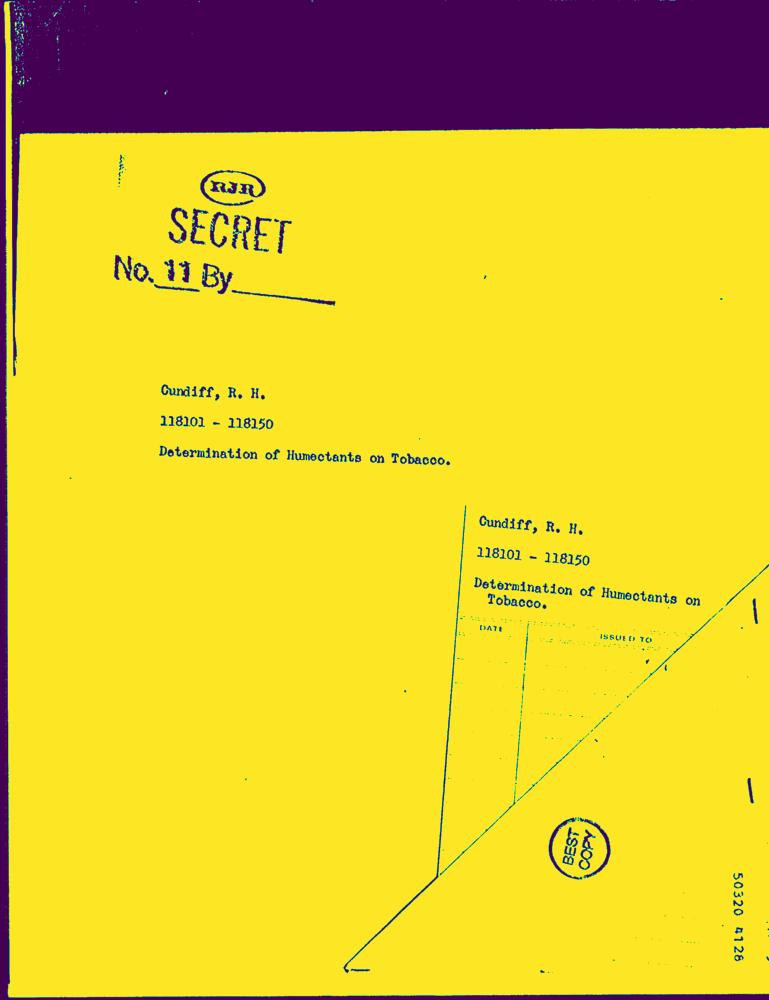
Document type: Hand-Written